Question: In what way does the history help explain the case?
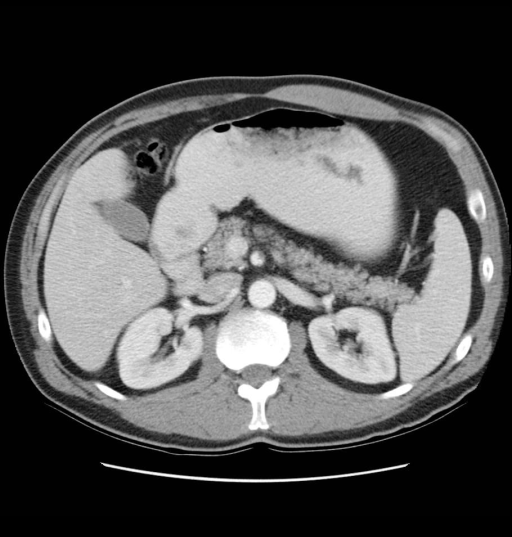
Answer: The patient's history of 47 year old, with 12 day hx of steadily worsening, crampy abdominal pain.  Pt reported experiencing sudden onset of pain on the morning of 01 Jan and worsening over the course of day.  Pt presented to local ED and underwent CT and US (both negative), was diagnosed with viral vs bacterial gastroenteritits, and released.  Pt and family returned to his geographical home, however the pain did not subside, and pt presented to the local hospital 2 days later (9 days prior to current presentation).  Pt was seen in the family health clinic and was referred to GI for workup and treatment for gastric ulcer.  He was started on prevacid and zantac, and sent home.  H pylori test at that time was negative.  The pain did not improve over the course of the next several days, and steadily worsened.  He stated that eating made it worse, and that curling into a fetal position helped.  On the morning of 13 Jan he presented to the ED again, stating that the pain peaked the night before, and the pain is as low as it has been in days.  Negative nausea or vomiting.  + fever and chills on initial presentation 01Jan, however currently afebrile. is key in understanding the case.